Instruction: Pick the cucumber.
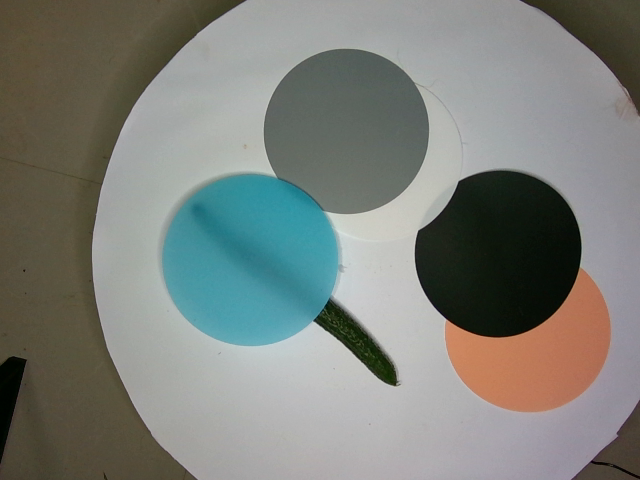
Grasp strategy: vertical